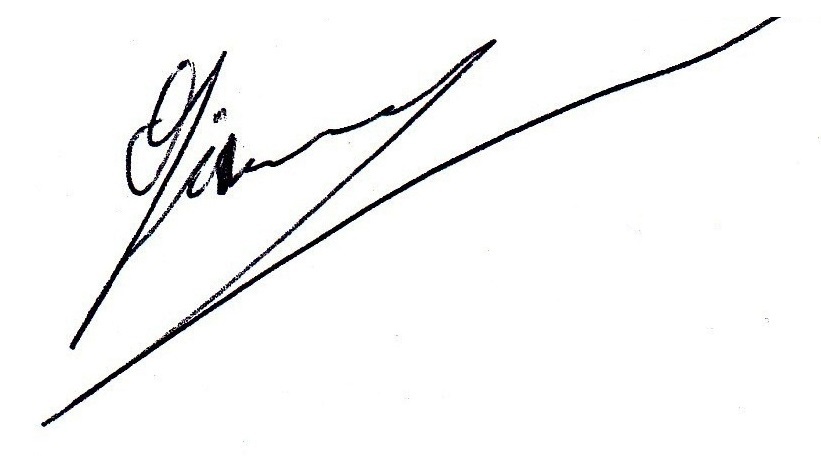
Signature of: domenico giannace